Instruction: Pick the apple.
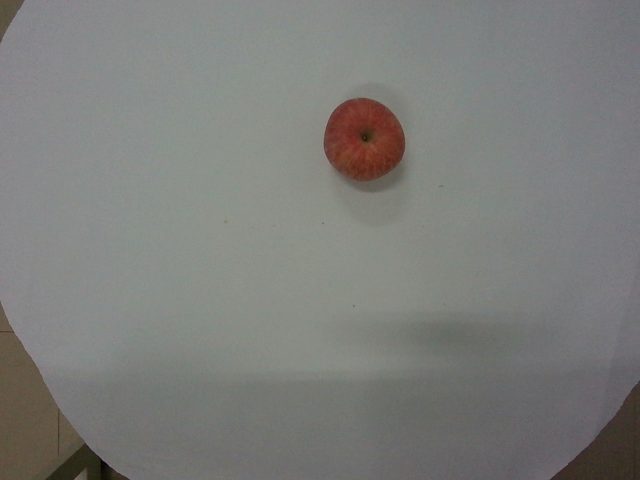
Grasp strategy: vertical